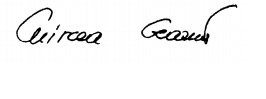
Signature of: mircea geoană